Question: What jurisdiction, city, or county is the document associated with?
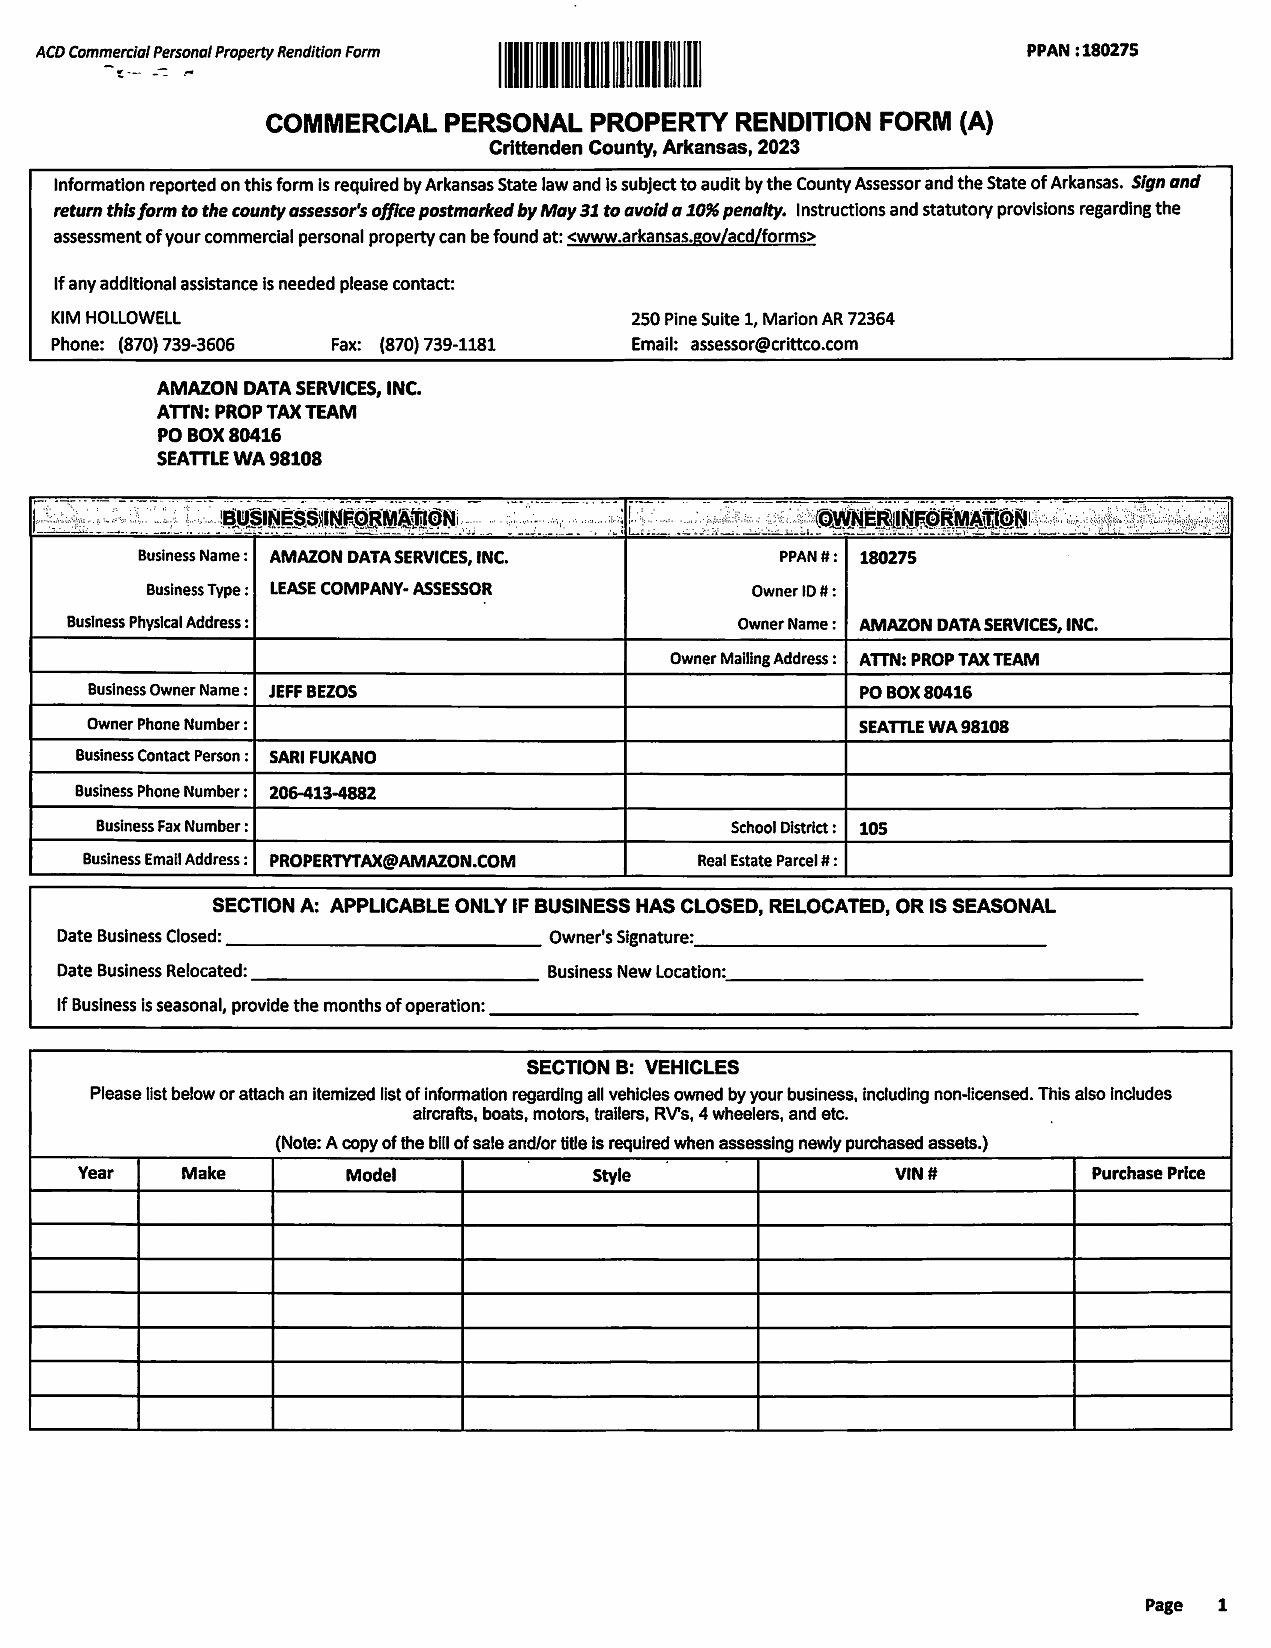
Answer: "Crittenden County"